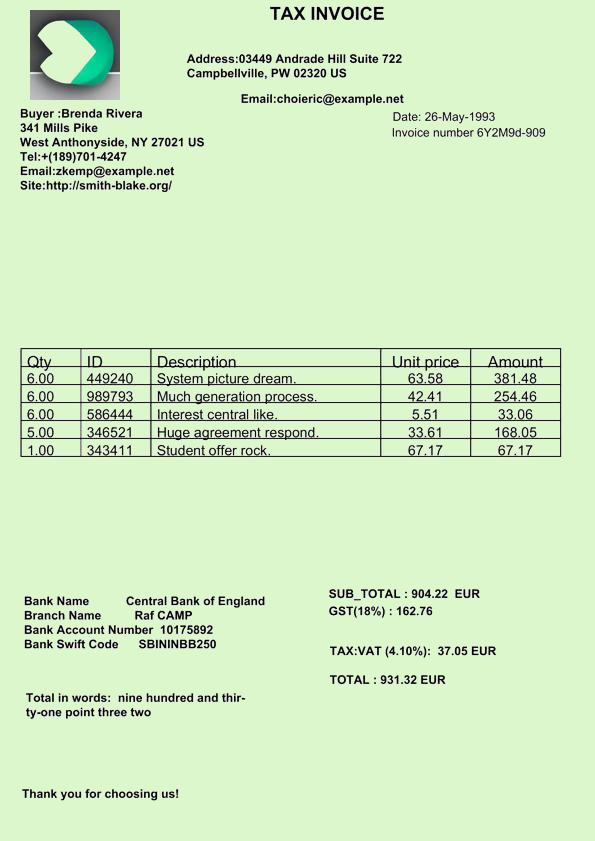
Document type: Invoice